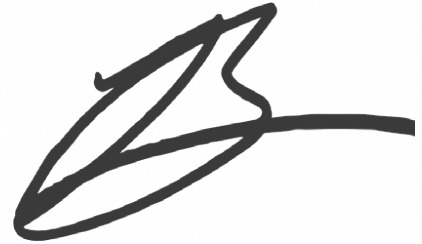
Signature of: borris miles